Can you pull out the amount in words, numerical amount, payee's name, date of the cheque, and the bank's name from the image?
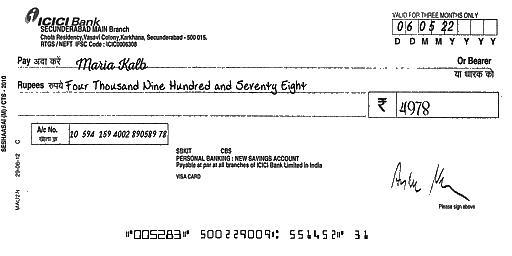
amt_in_words: Four Thousand Nine Hundred and Seventy Eight
amt_in_figures: 4978
payee_name: Maria Kalb
bank_name: ICICI Bank
cheque_date: 06/05/22